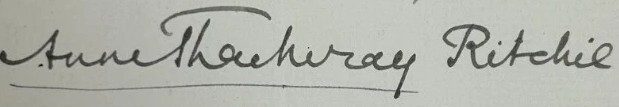
Signature of: anne isabella thackeray ritchie